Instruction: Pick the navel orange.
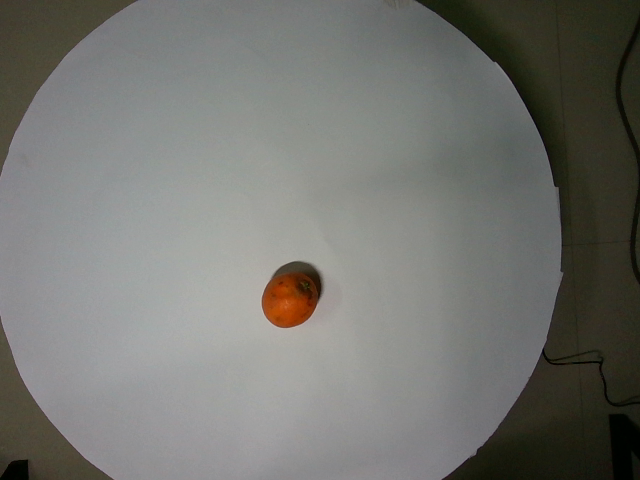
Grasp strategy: vertical